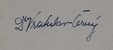
Signature of: vratislav černý